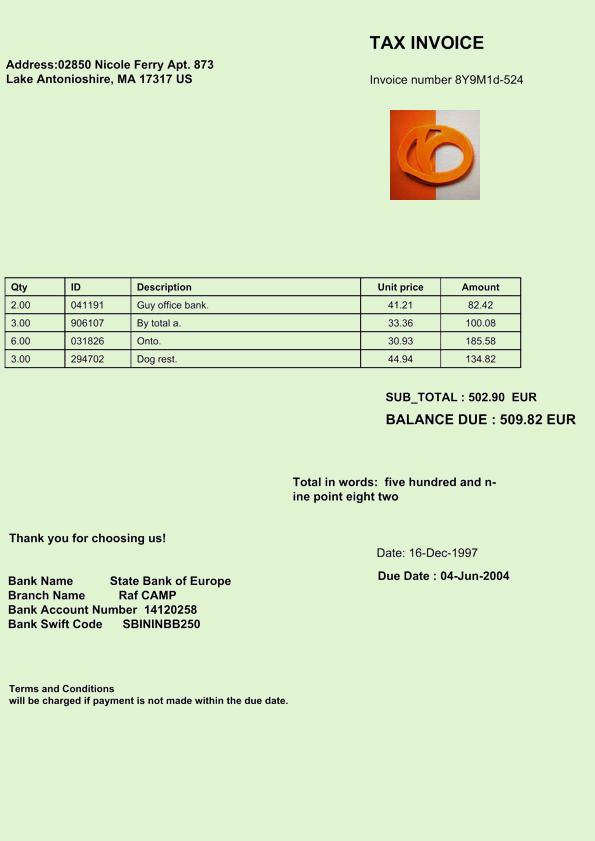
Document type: Invoice